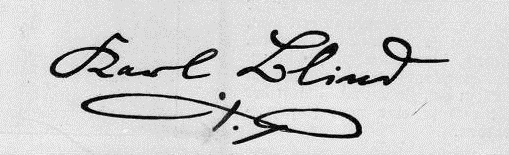
Signature of: karl blind